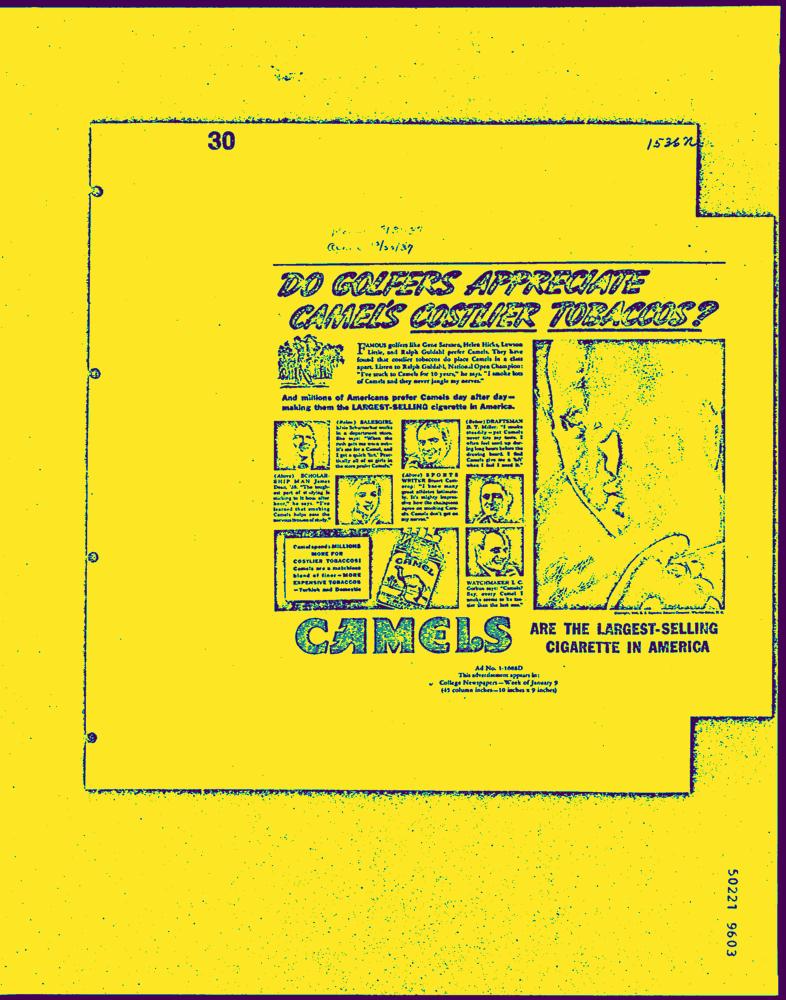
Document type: AD